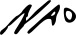
Signature of: manuel nao